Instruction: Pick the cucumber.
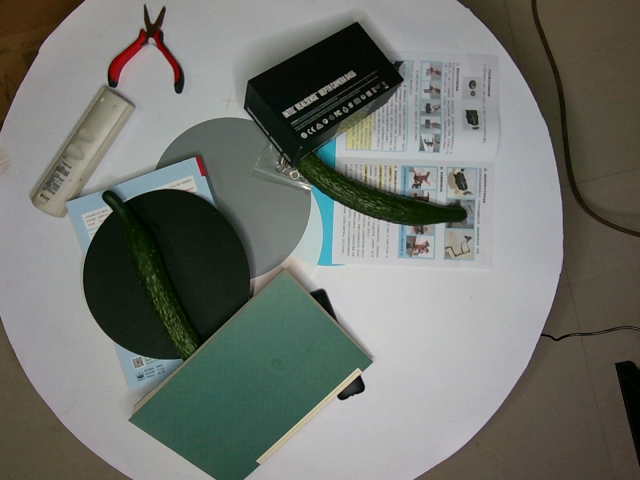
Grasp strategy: vertical